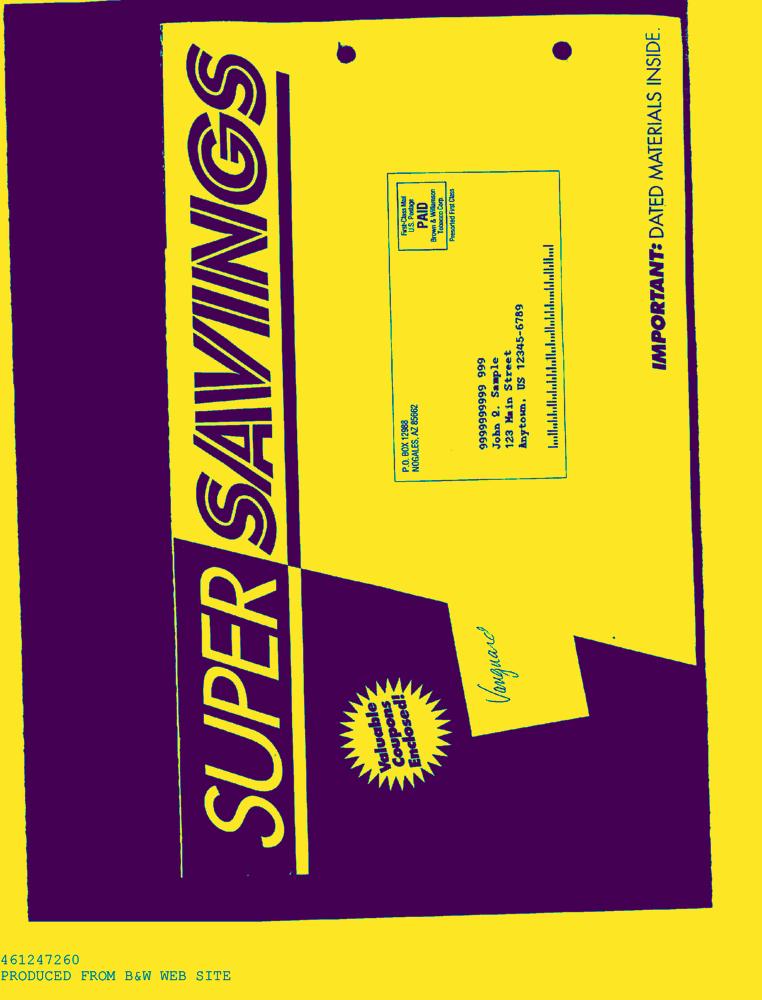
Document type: AD